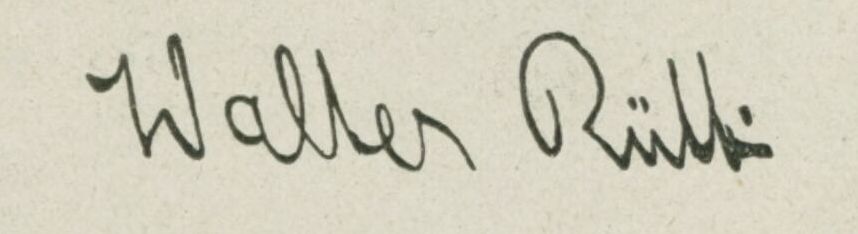
Signature of: walter rütt